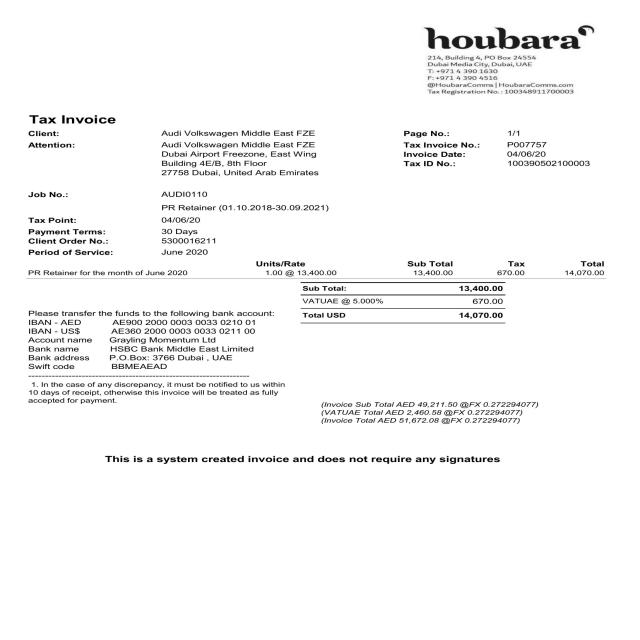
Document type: Invoice